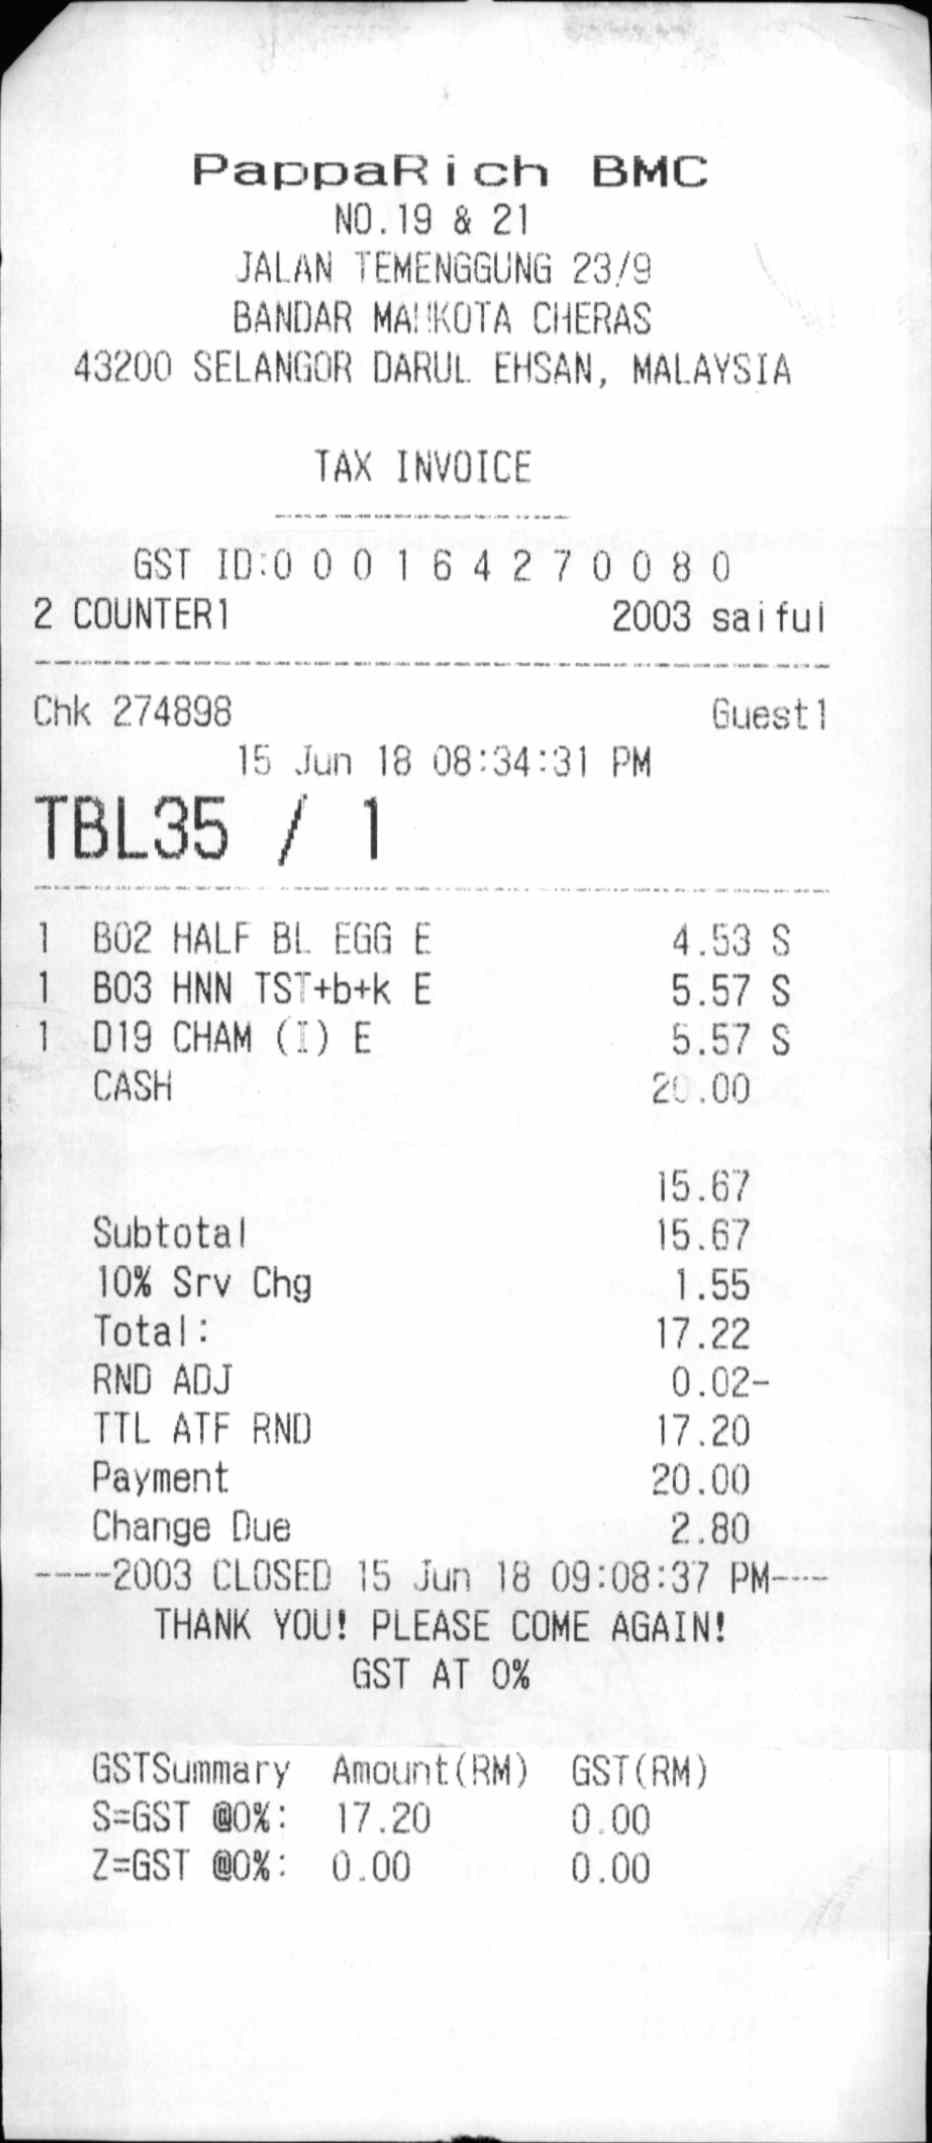
PAPPARICH BMC
NO.19 & 21
JALAN TEMENGGUNG 23/9
BANDAR MAHKOTA CHERAS
43200 SELANGOR DARUL EHSAN, MALAYSIA
TAX INVOICE
GST ID:0 0 0 1 6 4 2 7 0 0 8 0
2 COUNTERI
2003 SAIFUL
CHK 274898
GUEST1
15 JUN 18 08:34:31 PM
TBL35 / 1
B02 HALF BL EGG E
4.53 S
B03 HNN TST+B+K E
5.57 S
D19 CHAM (I) E
5.57 S
CASH
20.00
15.67
SUBTOTAL
15.67
10% SRV CHG
1.55
TOTAL:
17.22
RND ADJ
0.02-
TTL ATF RND
17.20
PAYMENT
20.00
CHANGE DUE
2.80
2003 CLOSED 15 JUN 18 09:08:37 PM
THANK YOU! PLEASE COME AGAIN!
GST AT 0%
GSTSUMMARY
AMOUNT(RM)
GST(RM)
S=GST @0%:
17.20
0.00
Z=GST @0%:
0.00
0.00
1
1
1